Question: Talk about the condition:
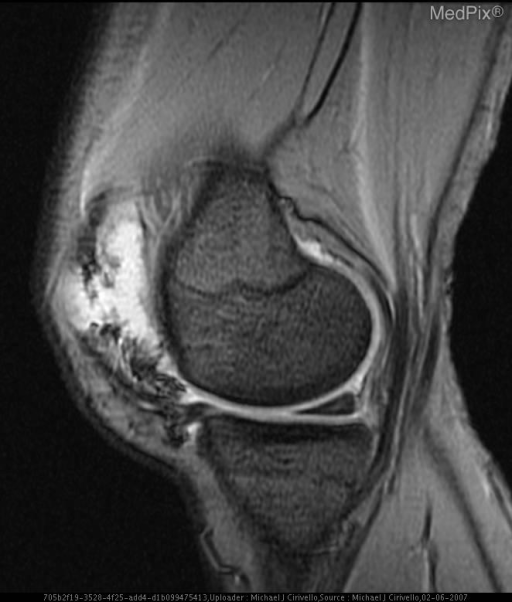
Answer: The disease is discussed as: Pigmented villonodular synovitis (PVNS) was first described by Jaffe in 1941(1). The etiology of the disease is not well defined. Some investigators favor an inflammatory pathogenesis while others consider PVNS a form of benign neoplasm. Other etiologies-metabolic, traumatic, and genetic-have also been considered.  Although both polyclonal & monoclonal lineages of synovial cells have been demonstrated, current opinion favors a neoplastic process (2).

A 1980 epidemiologic study of 166 patients reported the incidence of this tumor as 1.8-2 per million per year (3). There appears to be no sex predilection. The most common sites of involvement are the knee, hip, ankle, shoulder, & elbow in decreasing order of frequency (4).

When the knee is involved symptoms are typically non-specific with pain, effusion, & warmth being the most frequently reported. Range of motion becomes limited as the mass occupies more space. Studies are generally normal with the exception of gross blood upon aspiration of the joint space (4).

MR imaging is the primary modality for evaluating PVNS. Radiographs are used in the initial evaluation and are helpful in delineating osseous erosions. Synovial chondromatosis and PVNS are the two main differentials to consider when radiographs show well mineralized bones and focal sites of erosion. Absence of calcifications and characteristic MR imaging findings, however, are more suggestive of PVNS. On MR imaging PVNS appears as an intra-articular soft tissue mass (or masses) and can exhibit variable signal intensity depending on the amount of hemosiderin deposition, lipid filled macrophages, & fibrosis (4). Villous or cystic low-signal-intensity masses combined with a “blooming” artifact on the gradient-recalled echo sequence are nearly pathognomonic for PVNS. After contrast, PVNS will enhance. In the absence of typical MR findings, CT-guided biopsy should be considered. At histology, the presence of mononuclear cells, multinucleated giant cells, and hemosiderin deposition are consistent with the diagnosis of PVNS (4).

The traditional treatment of PVNS is total synovectomy (5). Post-surgical adjuvant radiation, either external beam or by intra-articular injection, has shown promise in some small case series (6,7). The ultimate goal of treatment is to remove the mass and prevent recurrence while preserving maximum joint function. Severe progression of the disease can lead to joint destruction and a need for arthrodesis.